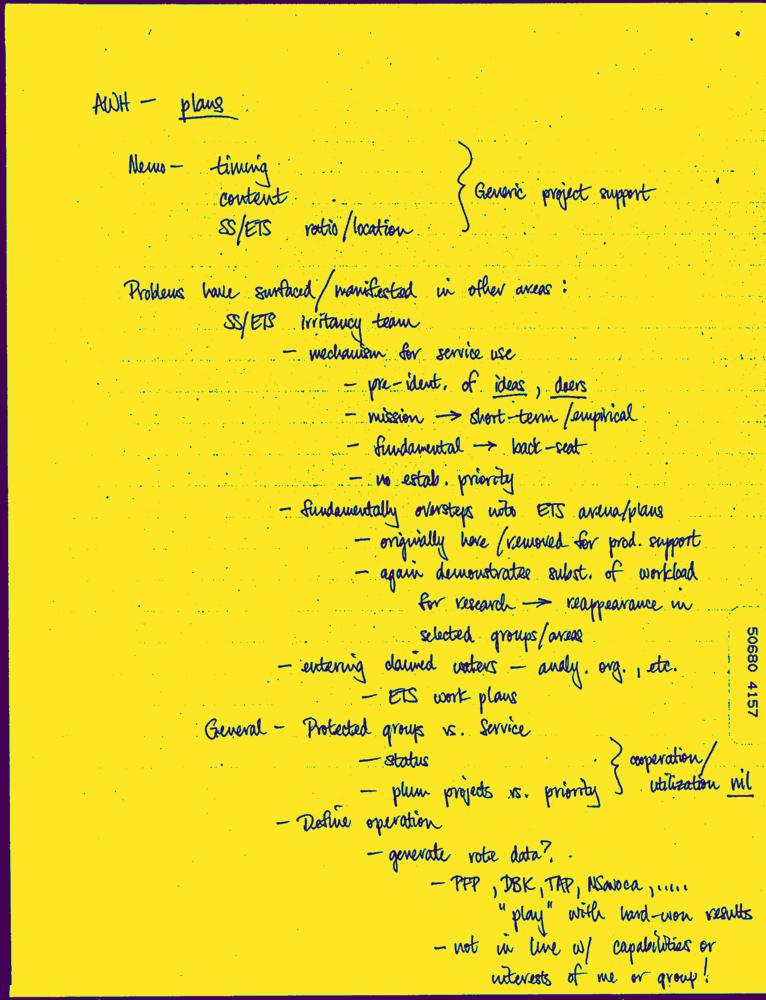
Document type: Hand-Written